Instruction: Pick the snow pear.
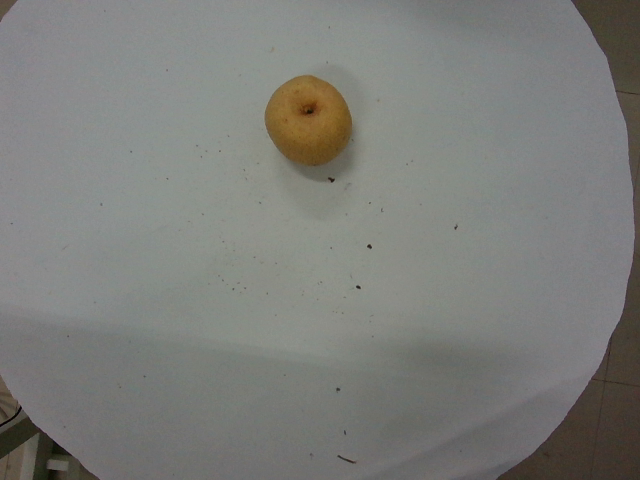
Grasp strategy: vertical